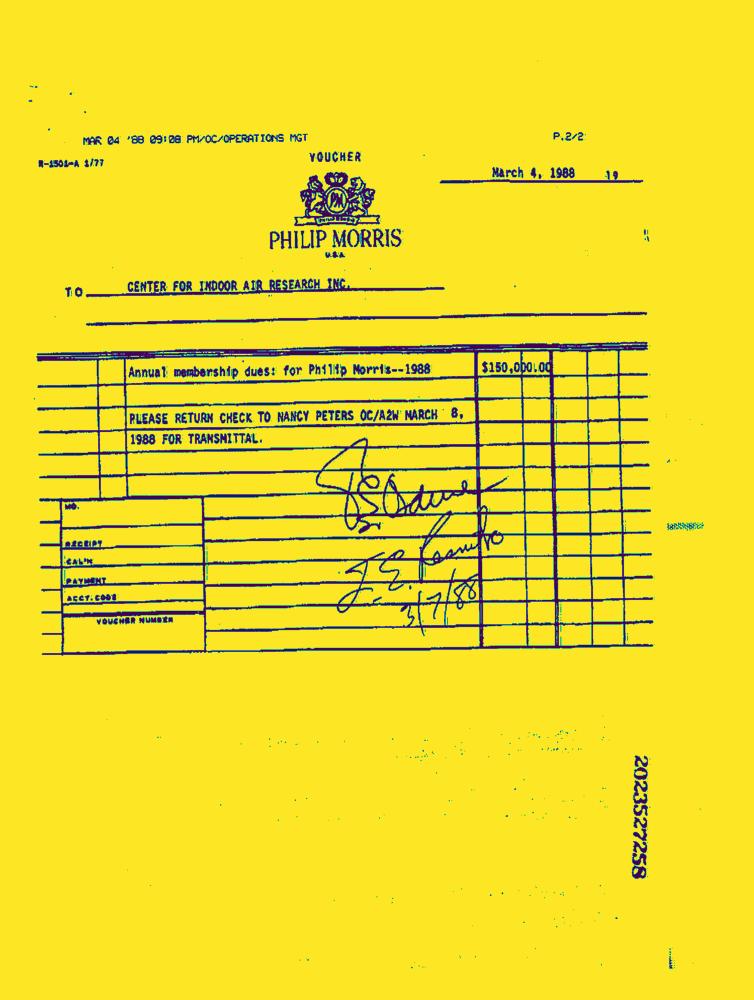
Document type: Invoice-Doc